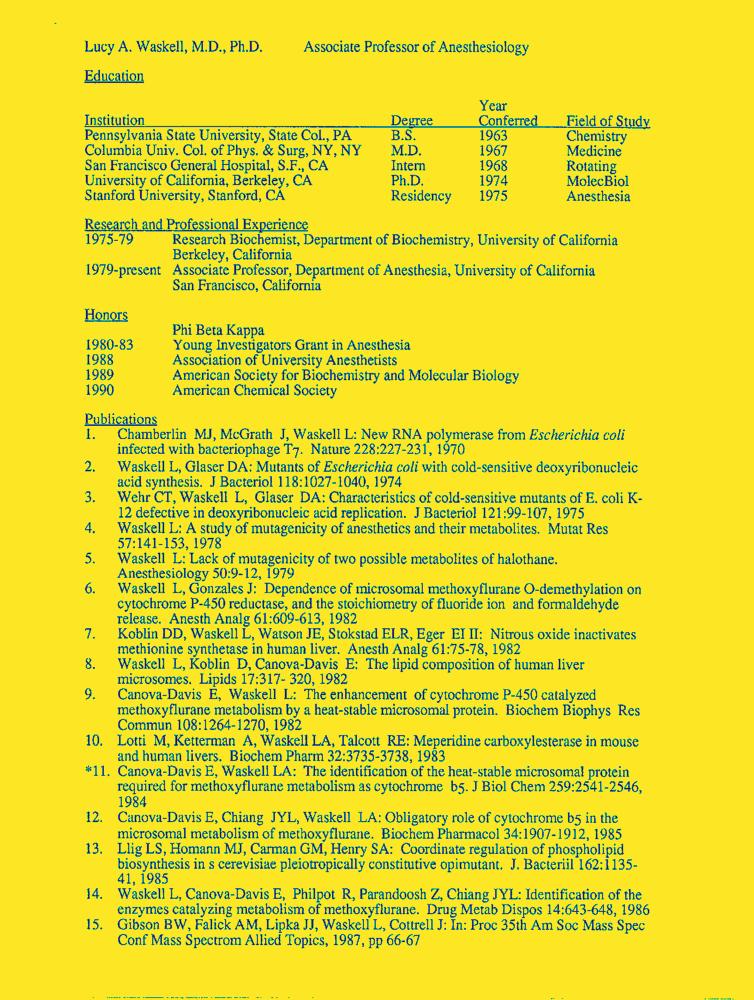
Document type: Resume-Doc